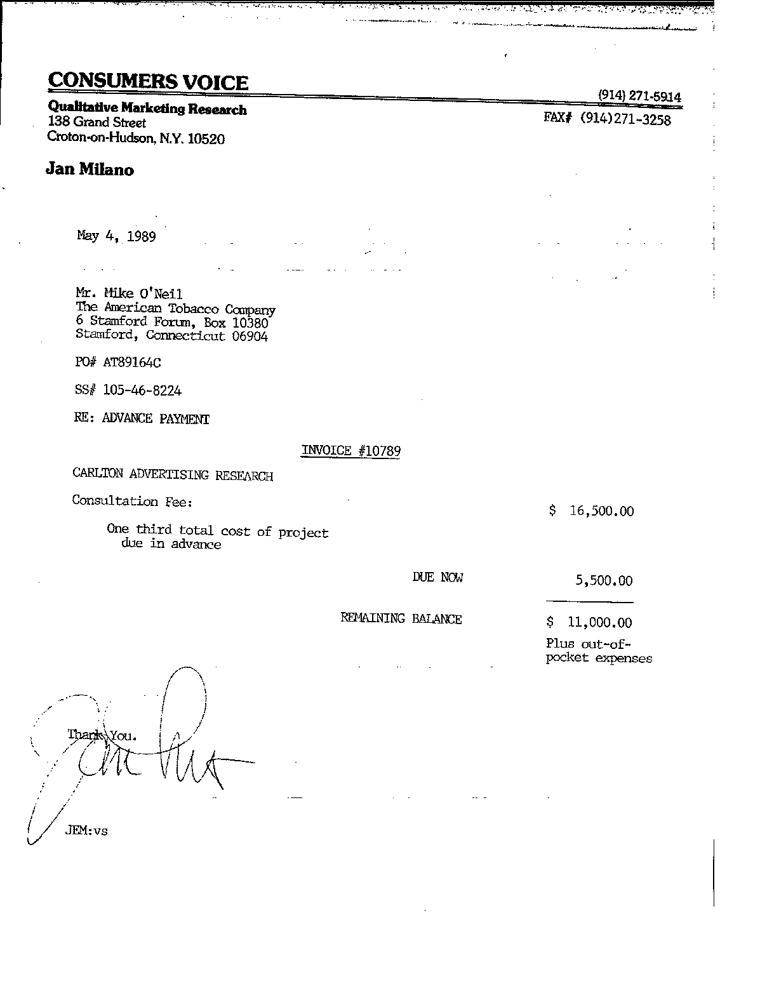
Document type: Invoice